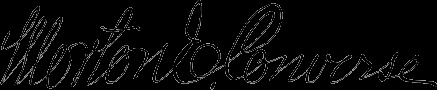
Signature of: morton e converse